Question: Explain the disease:
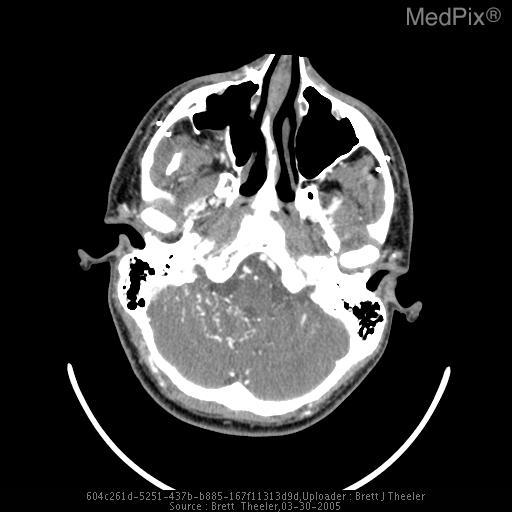
Answer: The disease is discussed as: This is a traumatic carotid cavernous fistula as a result of a HUM-V explosion in IRAQ.